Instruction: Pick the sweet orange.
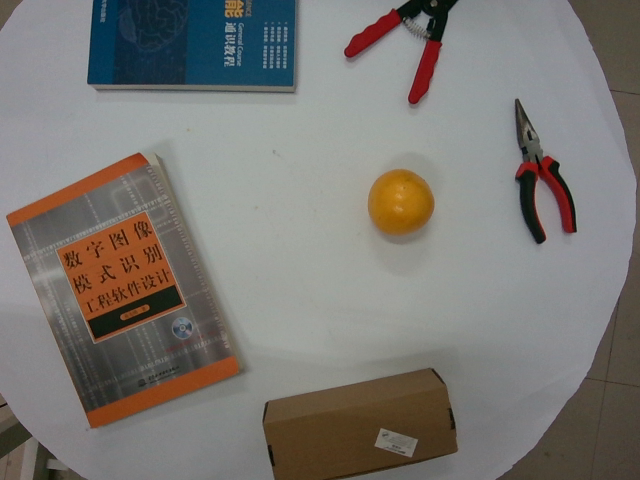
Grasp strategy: vertical